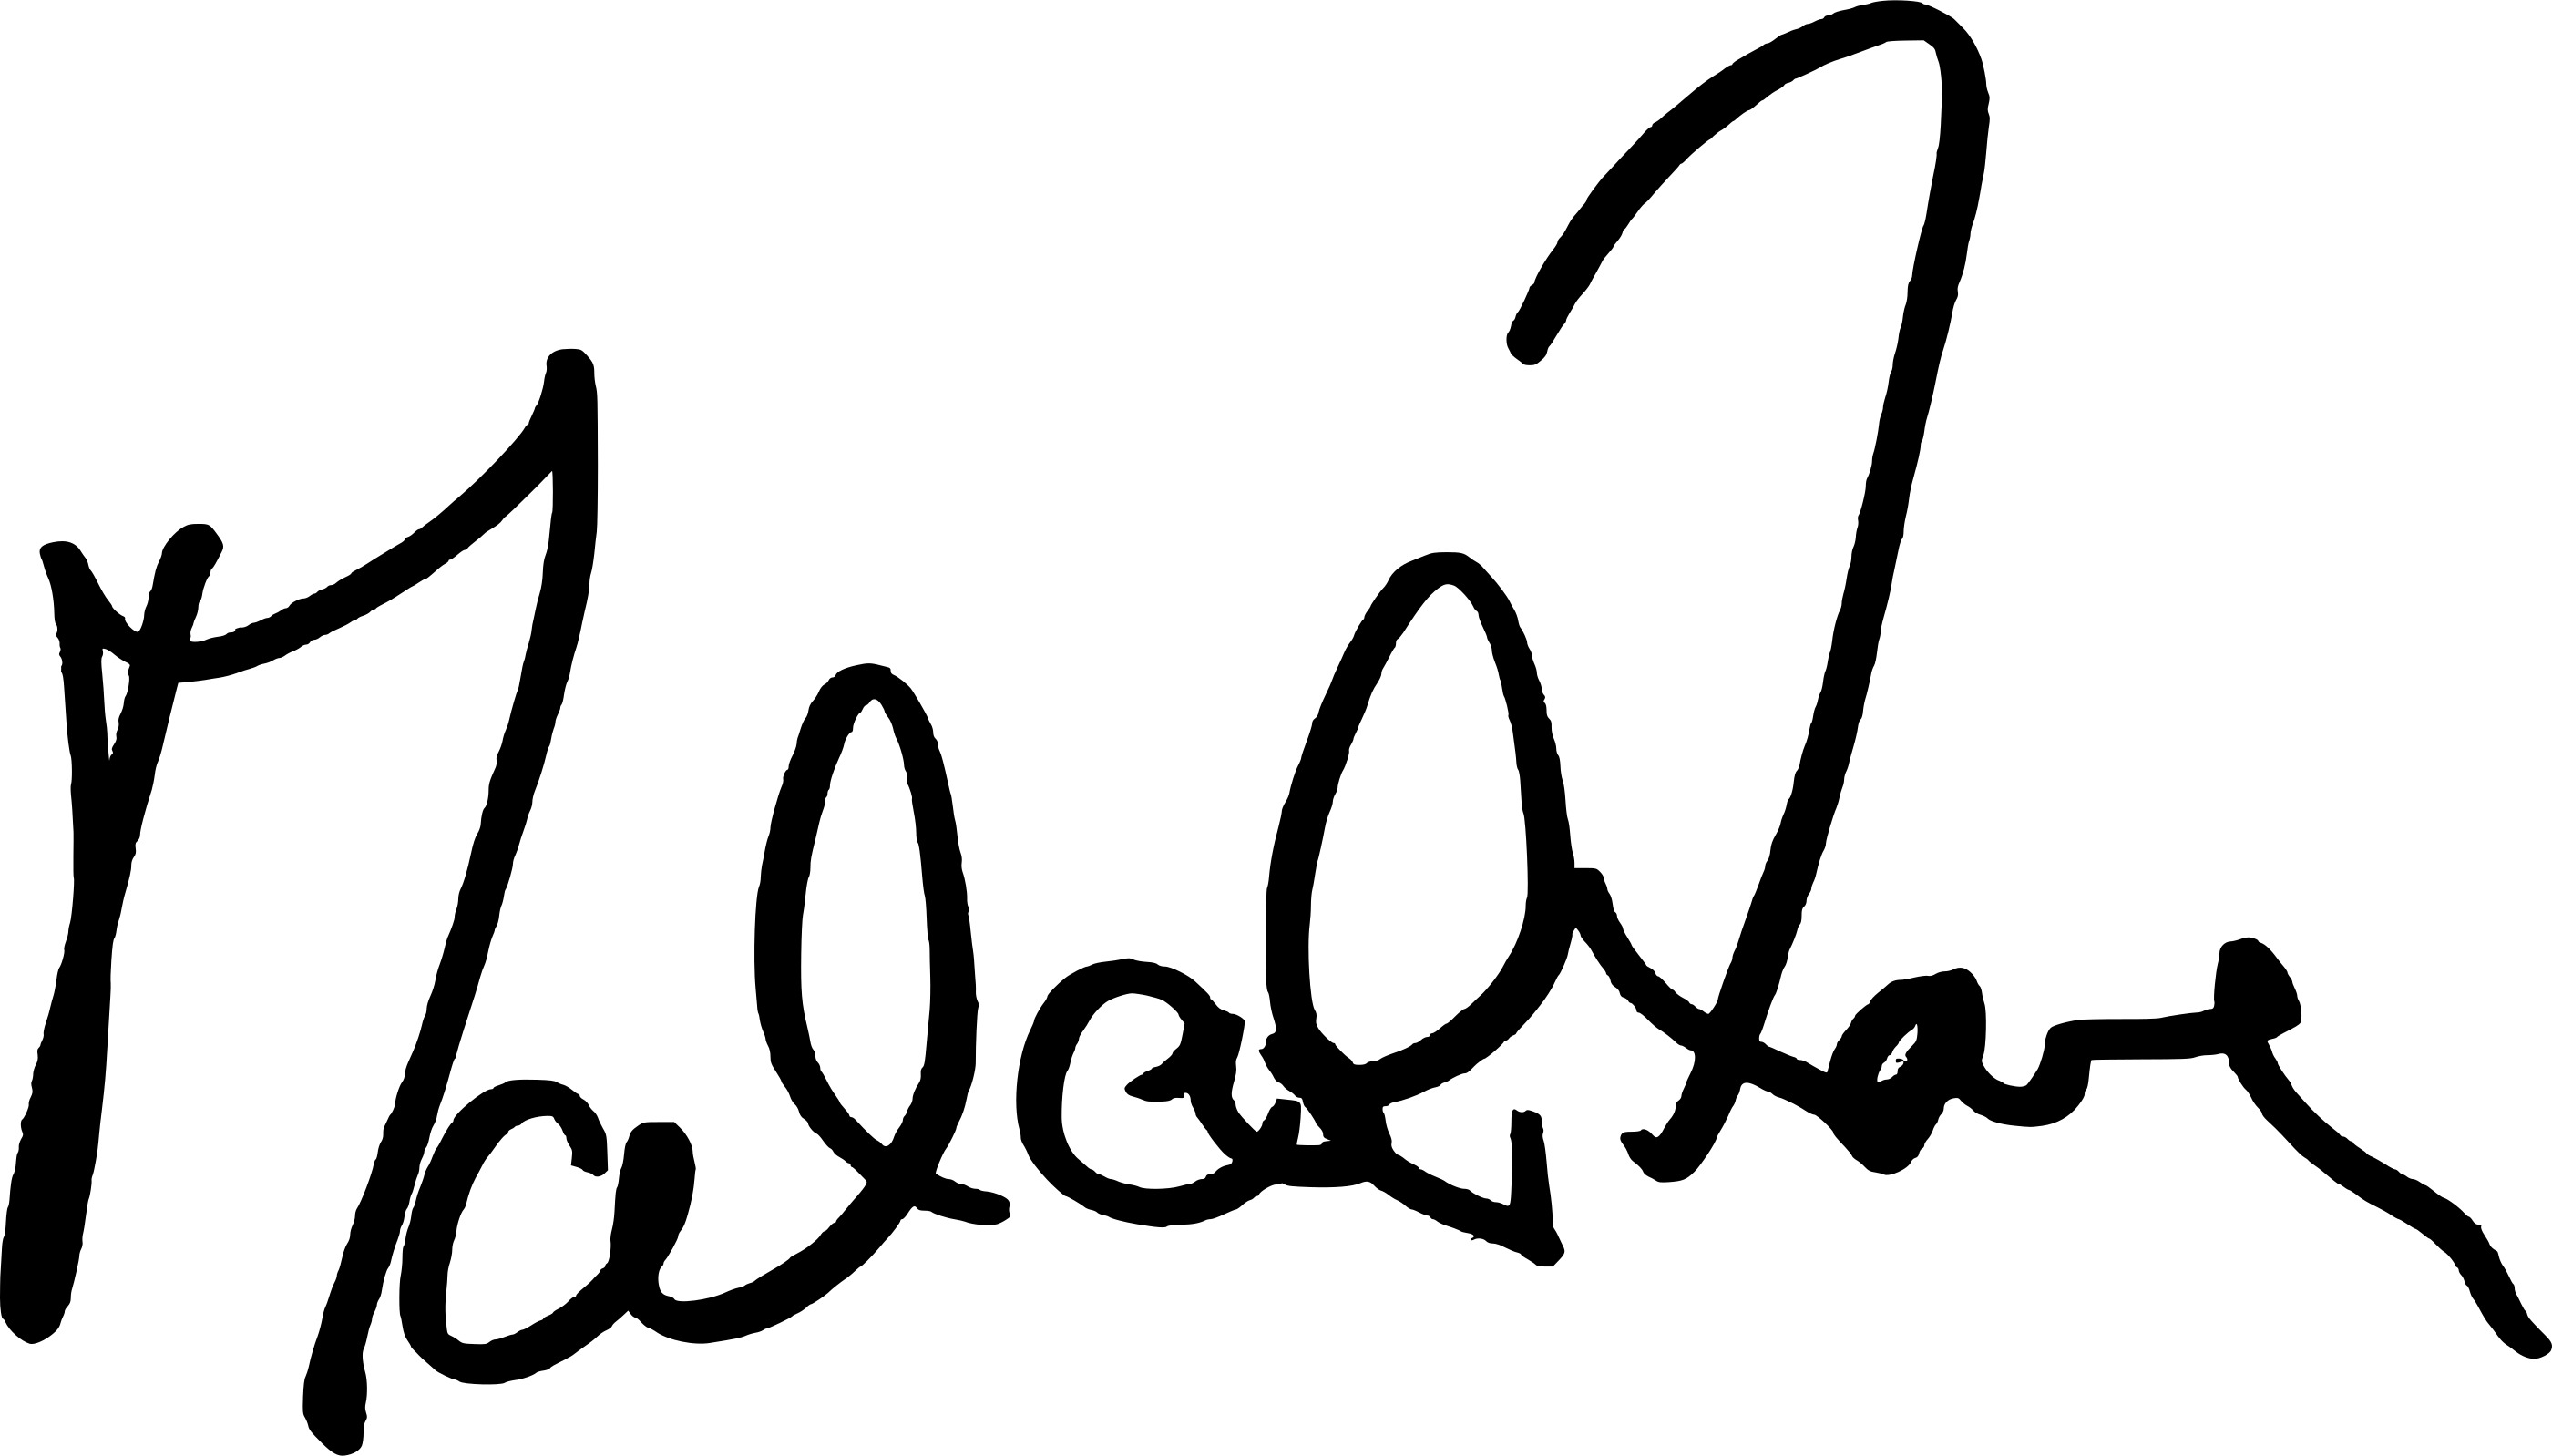
Signature of: malcolm fraser